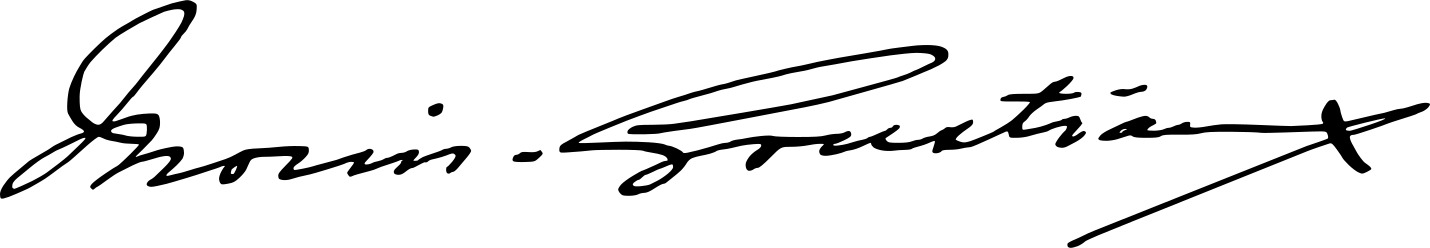
Signature of: georges morin goustiaux